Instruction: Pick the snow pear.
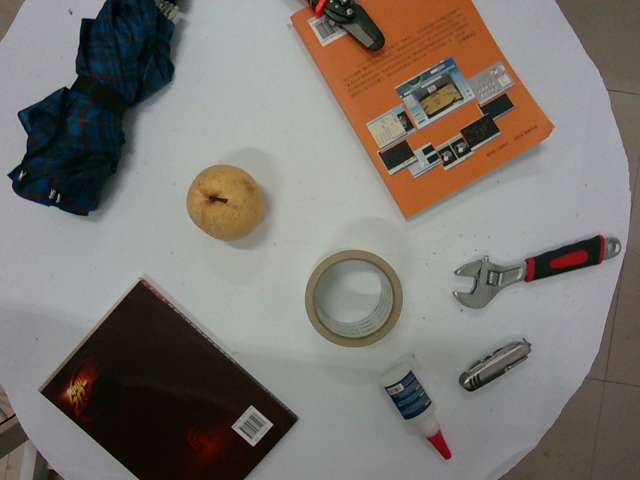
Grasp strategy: vertical